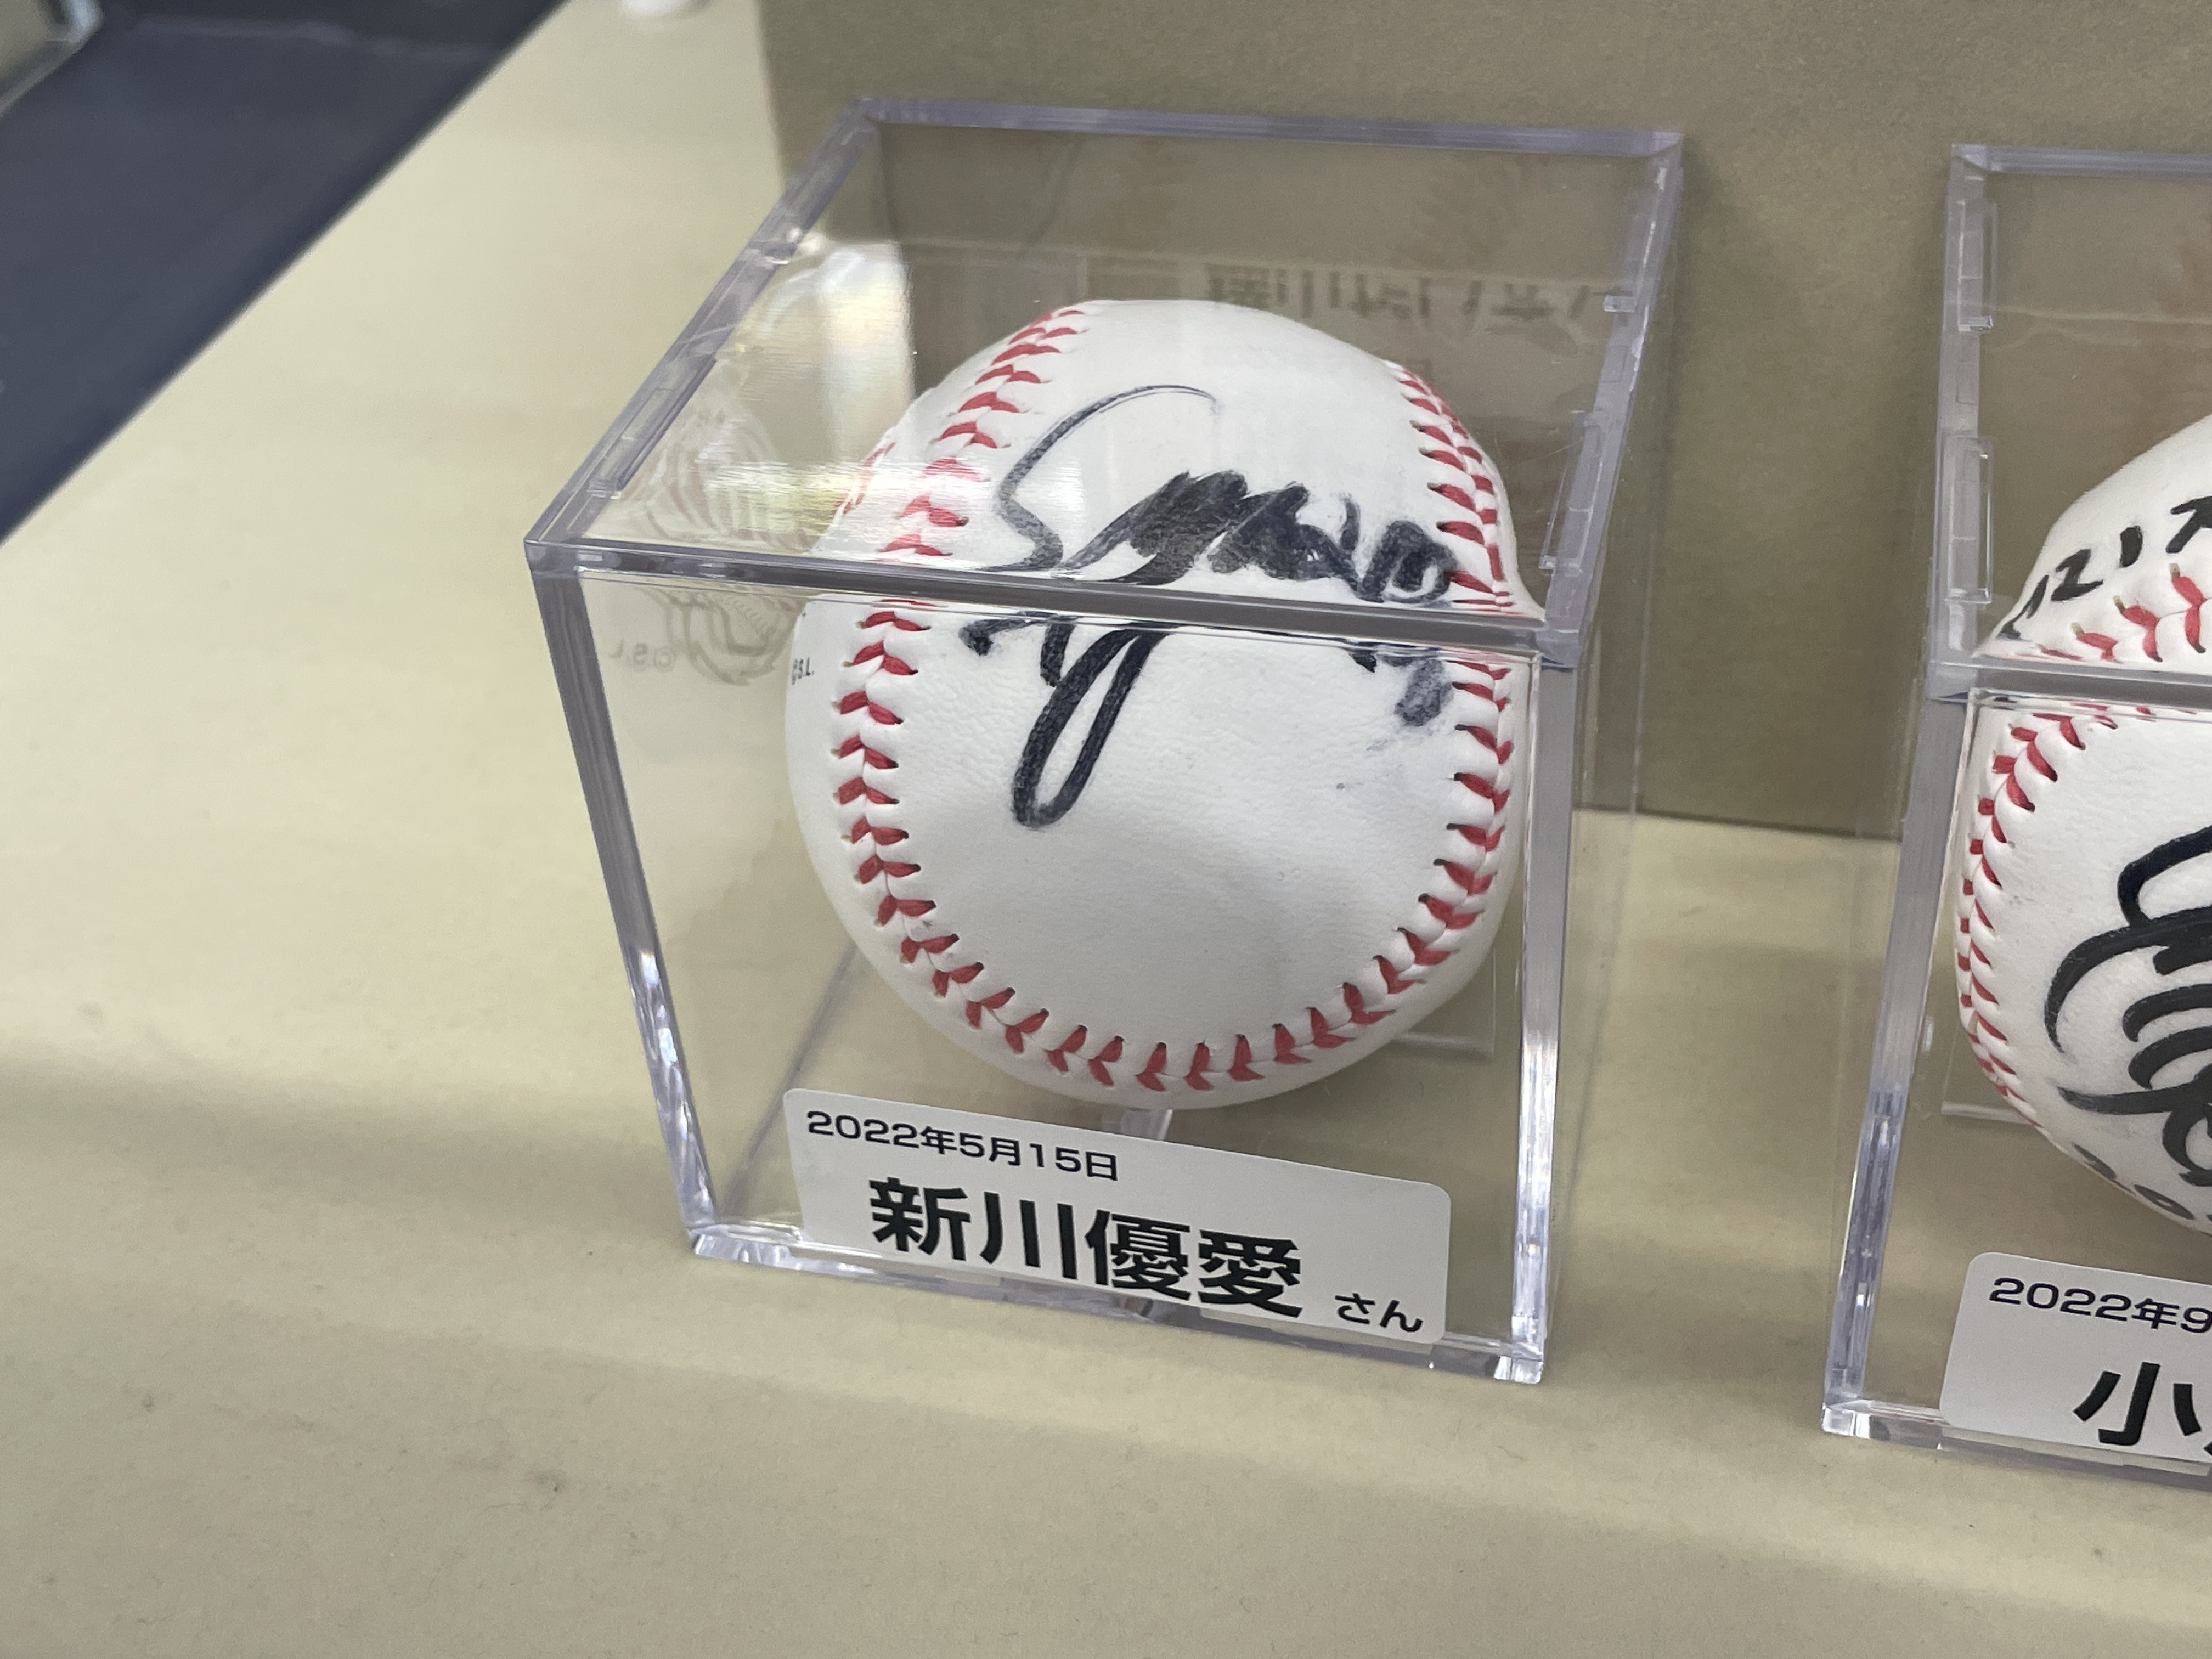
Signature of: yua shinkawa